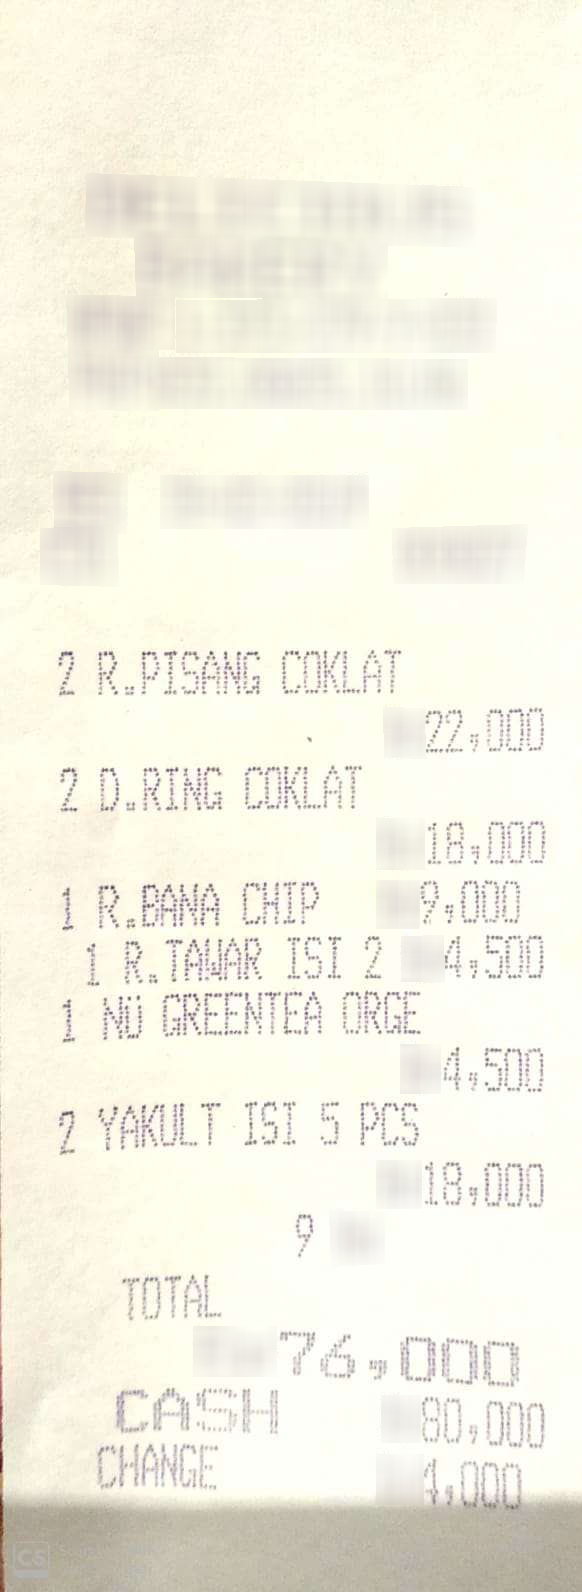
Number of items: 6
Total: 76,000
OCR text regions:
text: 2
text: R.PISANG
text: COKLAT
text: 22,000
text: 2
text: D.RING
text: COKLAT
text: 18,000
text: 1
text: R.BANA
text: CHIP
text: 9,000
text: 1
text: R.TAWAR
text: ISI
text: 2
text: 4,500
text: 1
text: NU
text: GREENTEA
text: ORGE
text: 4,500
text: 2
text: YAKULT
text: ISI
text: 5
text: PCS
text: 18,000
text: TOTAL
text: 76,000
text: 9
text: CASH
text: 80,000
text: CHANGE
text: 4,000